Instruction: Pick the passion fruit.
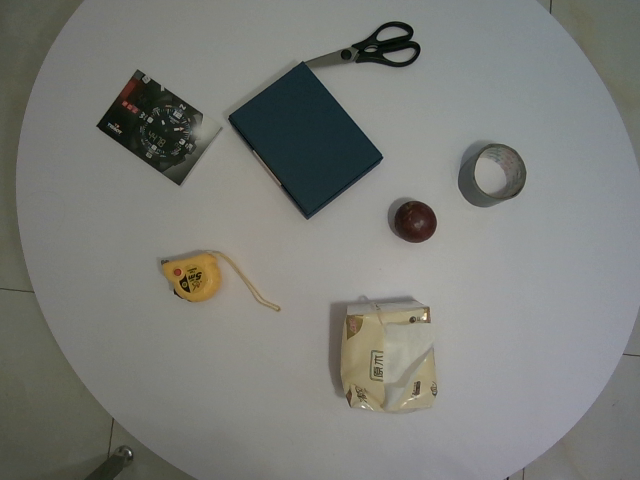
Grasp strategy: vertical